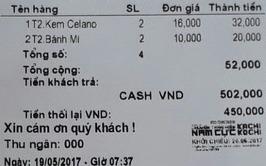
<table>
<tr>
<th>Tên hàng</th>
<th>SL</th>
<th>Đơn giá</th>
<th>Thành tiền</th>
</tr>
<tr>
<td>1 T2.Kem Celano</td>
<td>2</td>
<td>16,000</td>
<td>32,000</td>
</tr>
<tr>
<td>2 T2.Bánh Mì</td>
<td>2</td>
<td>10,000</td>
<td>20,000</td>
</tr>
</table>

Tổng số: 4
Tổng cộng: 52,000
Tiền khách trả:
CASH VND 502,000
Tiền thối lại VND: 450,000
Xin cảm ơn quý khách !
Thu ngân: 000
Ngày: 19/05/2017 - Giờ 07:37